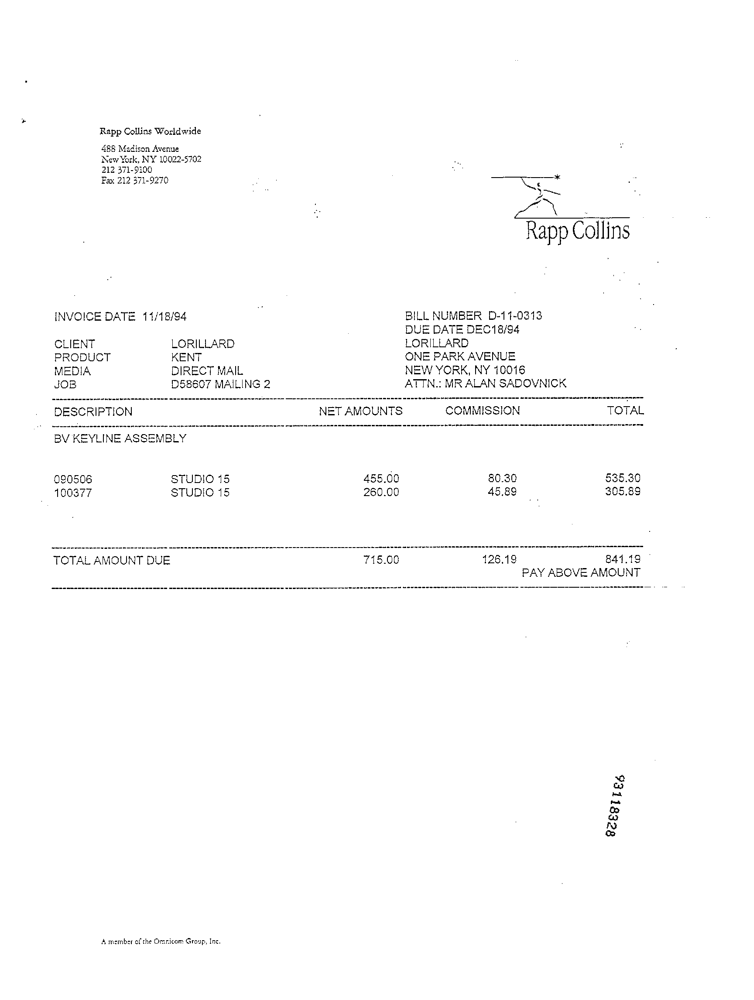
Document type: Invoice